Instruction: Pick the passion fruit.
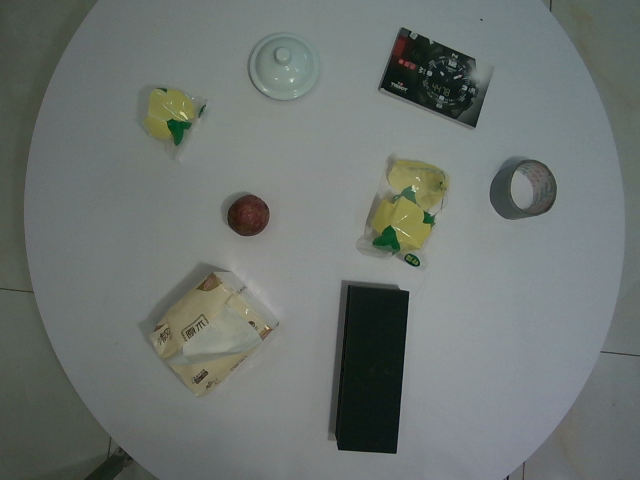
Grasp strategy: vertical